Question: How does the patient history play a role?
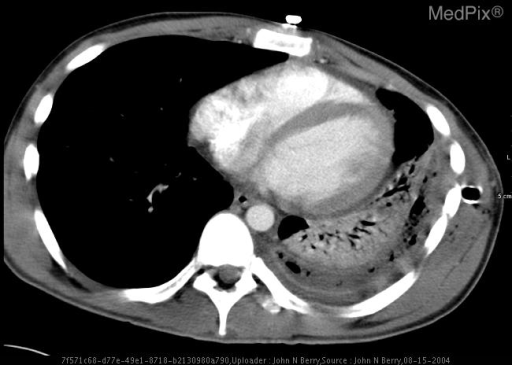
Answer: The patient's history of 19 y/o male s/p facial and upper body burns without inhalation injury, history of intubation, mechanical ventilation, and multi-organism pneumonia with recurrent left-sided effusions requiring drainage with chest tubes. Extubated, chest tubes removed, and transferred to Ward after initial clinical improvement. Patient complained of being short of breath with exertion after a few days on the Ward. PA and lateral chest radiographs were obtained. is key in understanding the case.